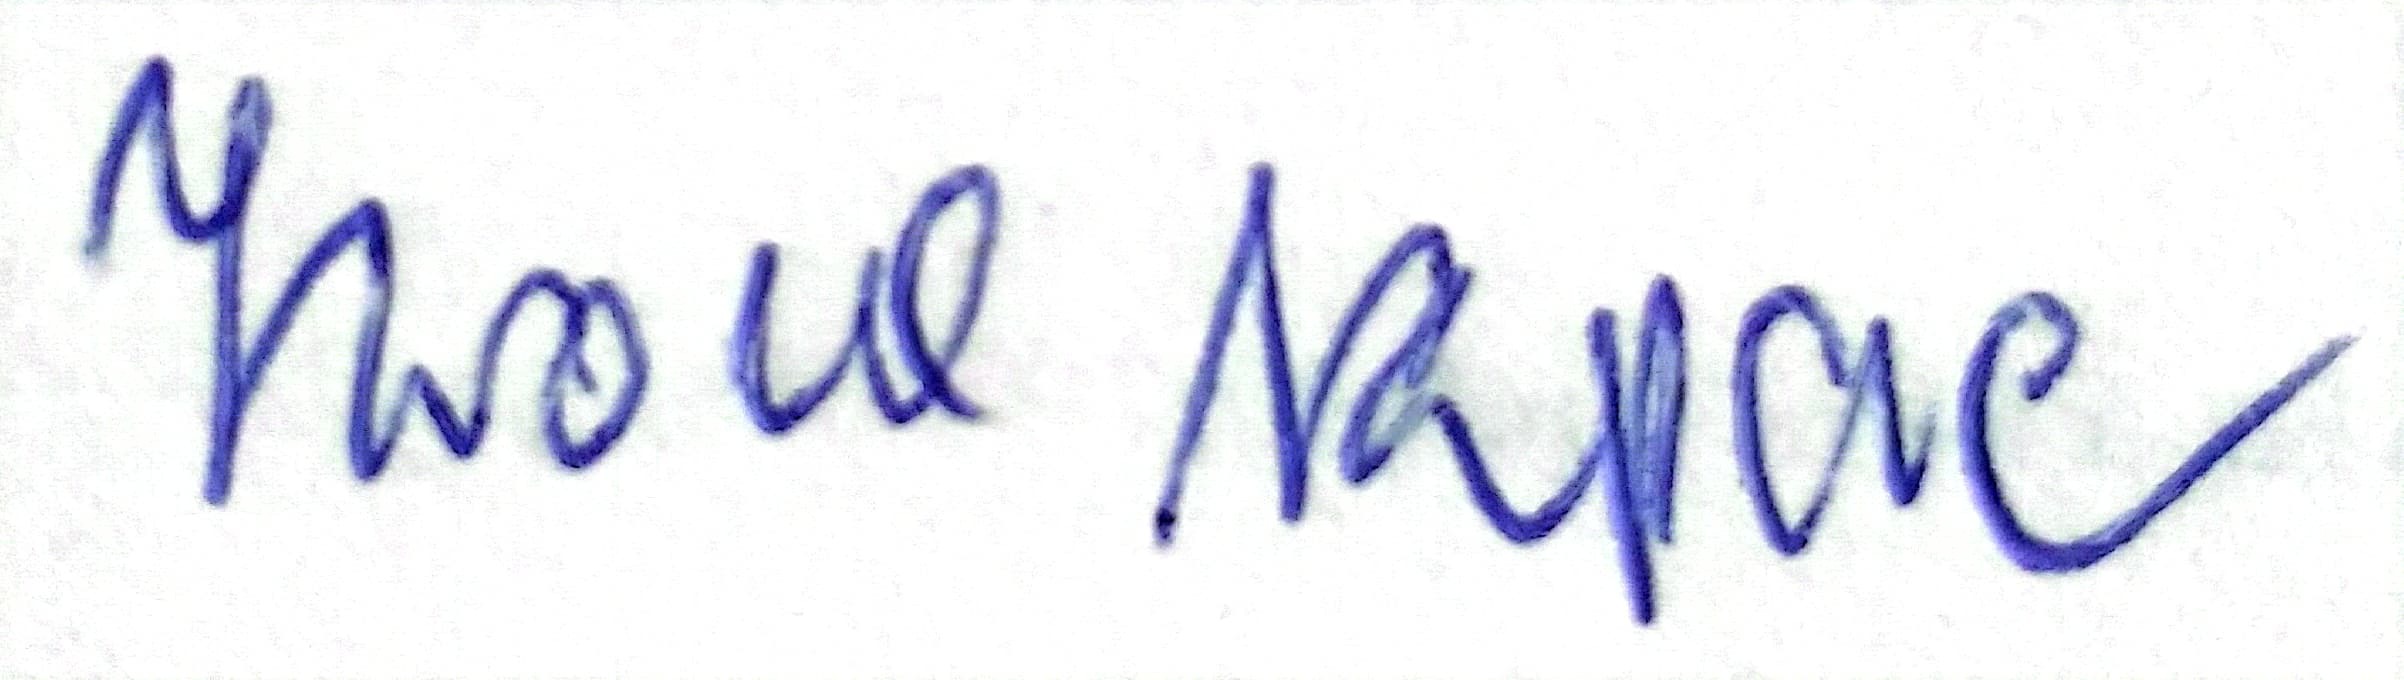
Signature of: iwona szpala